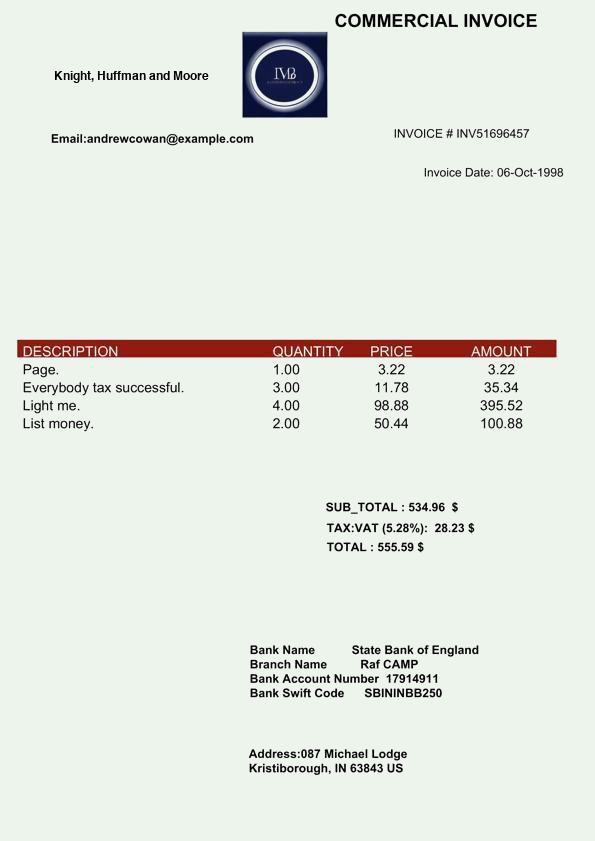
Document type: Invoice